Question: What do the imaging results show?
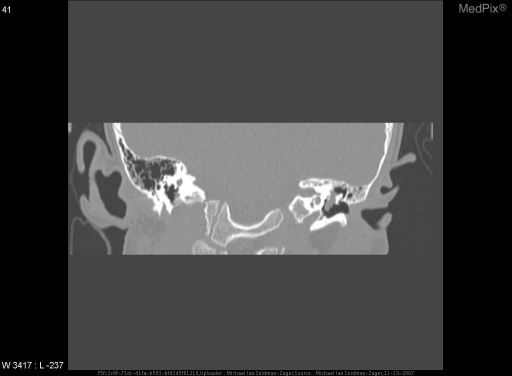
Answer: The imaging shows - Cholesteatoma of the left mesotympanum and epitympanum
- Extends medially toward the malleus and incus without clear erosion of the bones
- No dehiscence of the facial nerve noted Soft tissue mass in the middle ear space abutting the long process of the incus without obvious erosion..